Question: What was observed in the imaging?
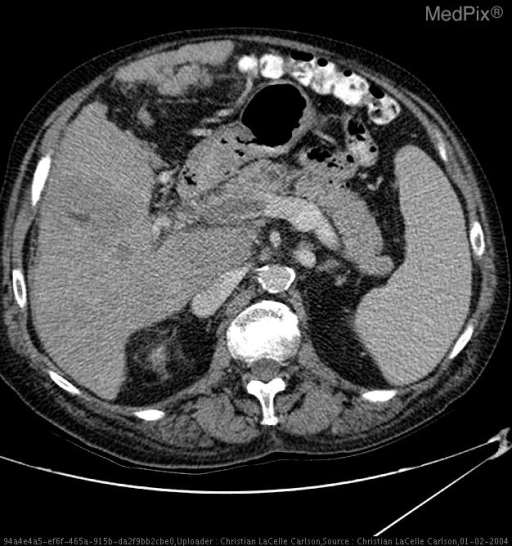
Answer: The imaging shows Near occlusive thrombosis is seen in the main portal vein with complete occlusion of the right portal vein, but trace contrast to the left portal vein.  There is no evidence of enhancement within the thrombus.  These findings suggest a bland thrombus. CT of abdomen with contrast. Near occlusive thrombosis is seen in the main portal vein with complete occlusion of the right portal vein, but trace contrast to the left portal vein. There is no evidence of enhancement within the thrombus. These findings suggest a bland thrombus. Note the large hypodense lesion with enhancing septations in the right lobe of the liver worrisome for progression of hepatic malignancy..